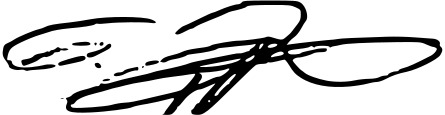
Signature of: nika melia